Question: How is the property described in the document?
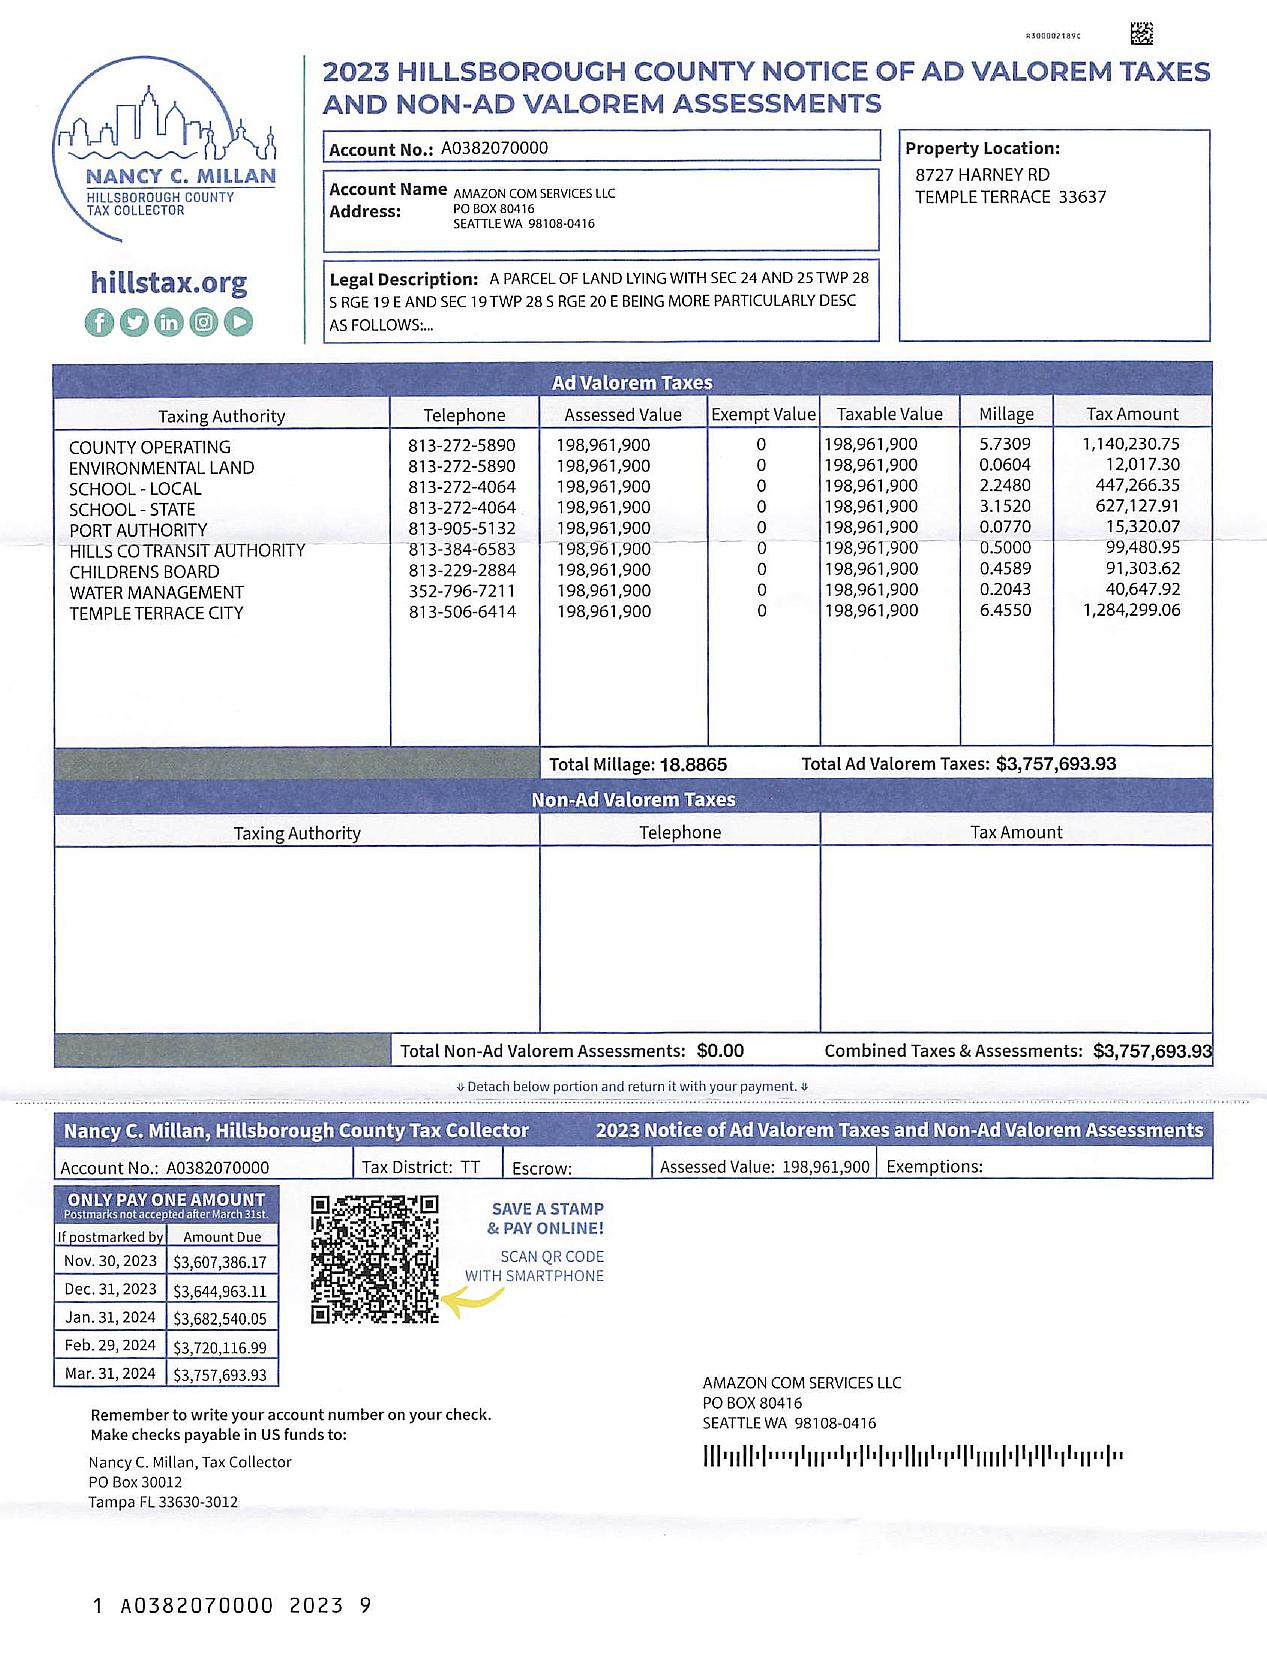
Answer: "A PARCEL OF LAND LYING WITH SEC 24 AND 25 TWP 28 S RGE 19 E AND SEC 19 TWP 28 S RGE 20 E BEING MORE PARTICULARLY DESC AS FOLLOWS:.."